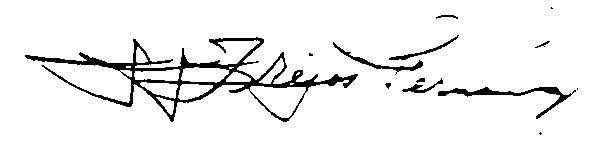
Signature of: q718351